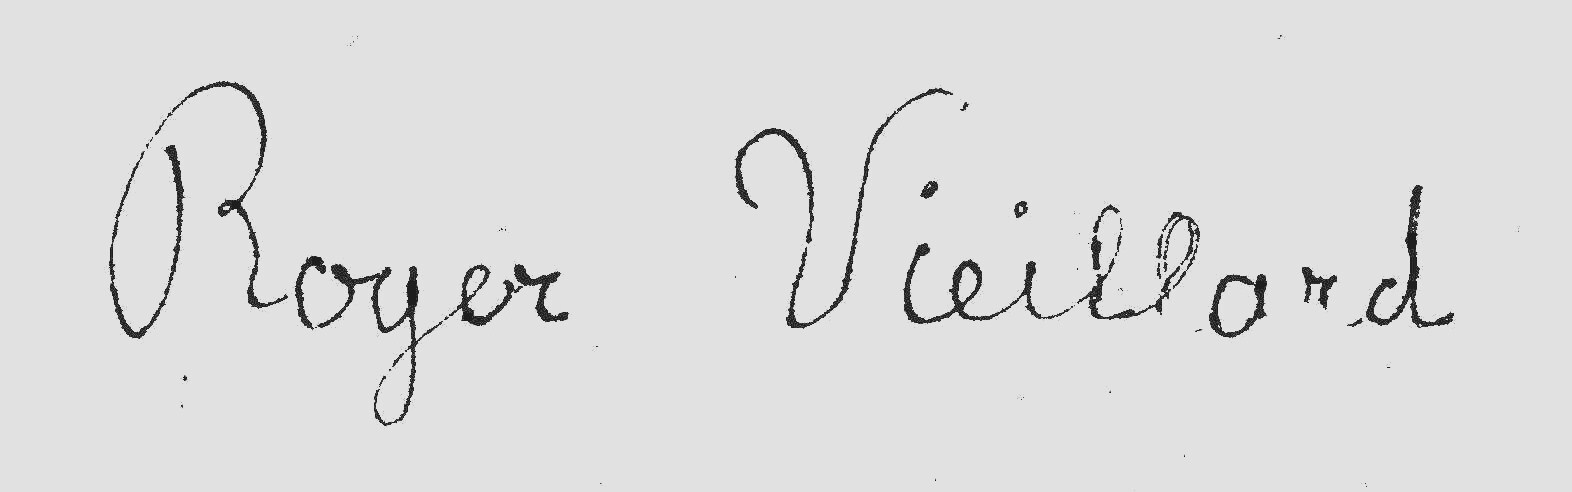
Signature of: roger vieillard